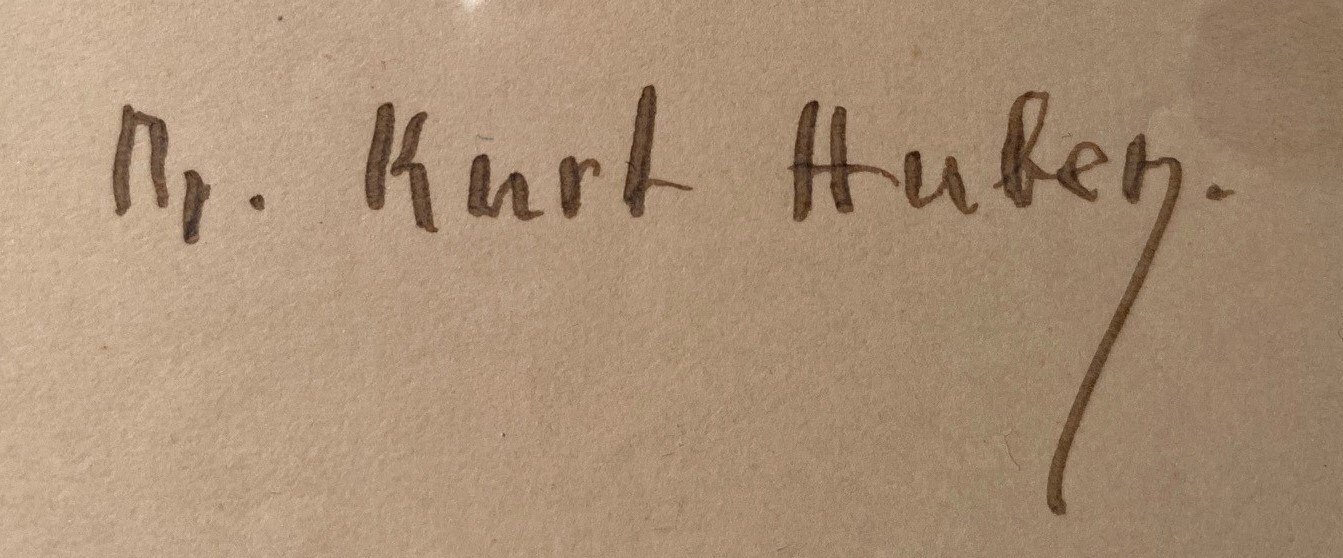
Signature of: kurt huber